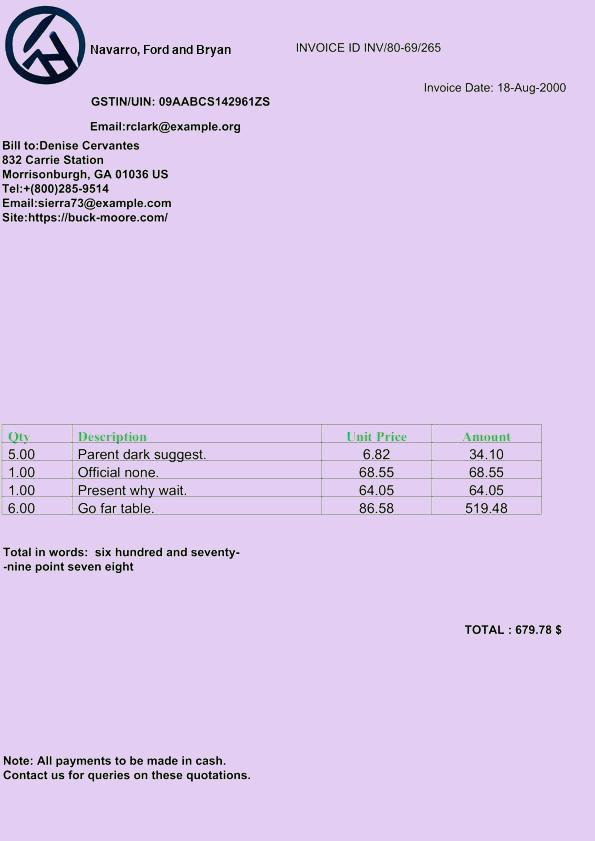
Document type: Invoice